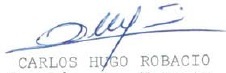
Signature of: carlos hugo robacio